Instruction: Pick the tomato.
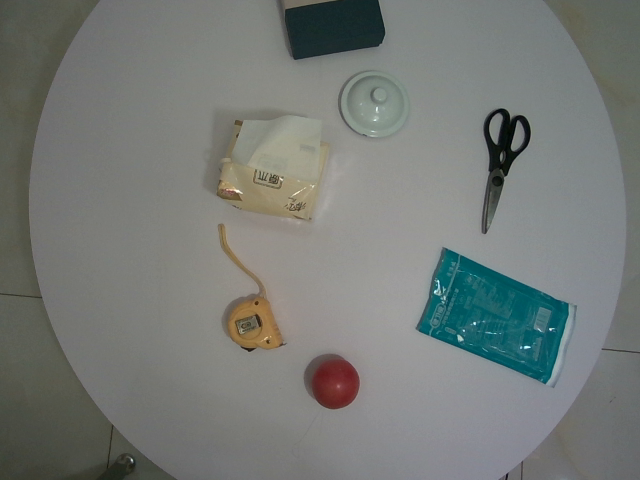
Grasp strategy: vertical